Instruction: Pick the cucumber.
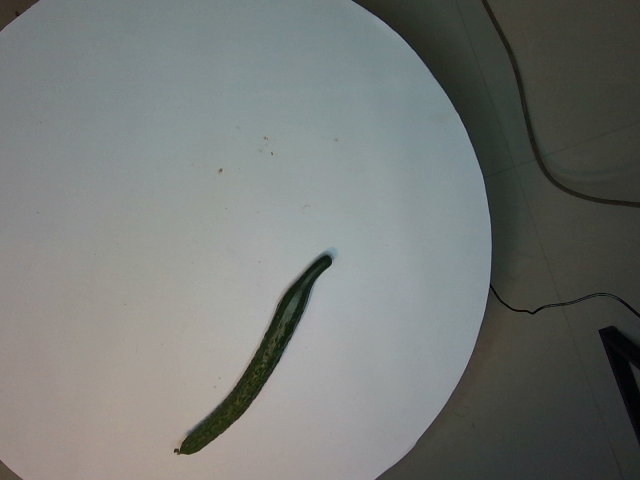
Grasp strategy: vertical